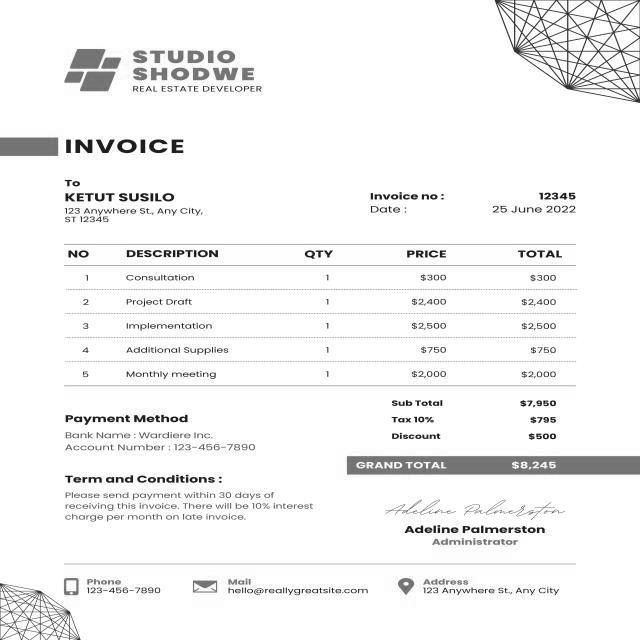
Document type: Invoice